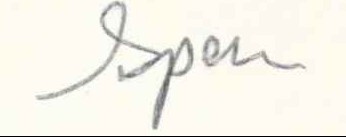
Signature of: speros vryonis